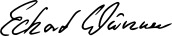
Signature of: eckart würzner